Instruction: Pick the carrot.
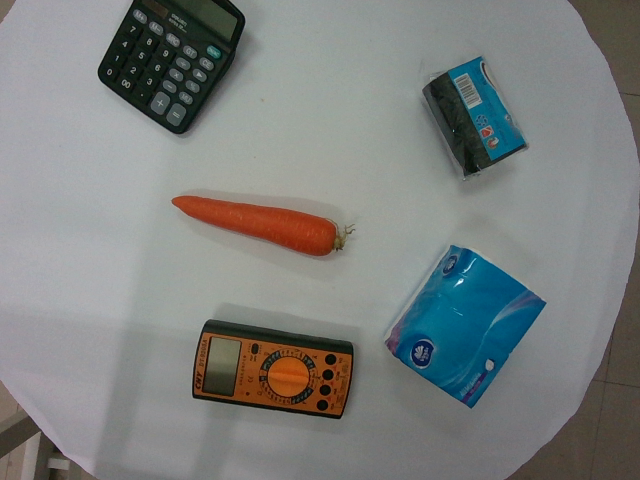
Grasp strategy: vertical